Question: What is the suspected problem?
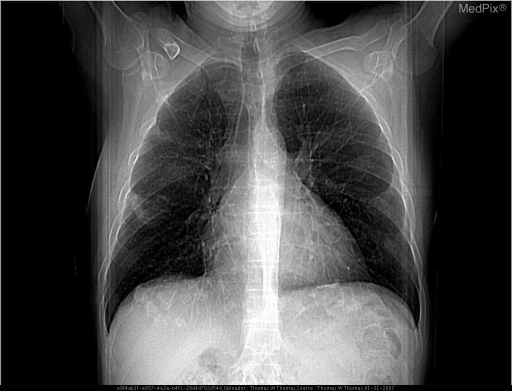
Answer: The findings suggest •  Lung parenchyma - no masses or airspace disease.

•  Bilaterally, numerous calcified pleural plaques along thoracic cage and diaphragmatic surfaces.

•  Small rectangular scattered non-calcified pleural thickenings are also observed.

•  There is no mediastinal, hilar or axillary lymphadenopathy.. CT Scout Image with diffuse opacities along bilateral lateral pleura.. The patient might have a history of 56 y.o. man presents for follow up after initial evaluation of rib pain from a bicycle tumble.

Denies any pulmonary symptoms.